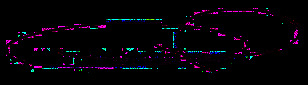
Signature of: juan carlos delpino